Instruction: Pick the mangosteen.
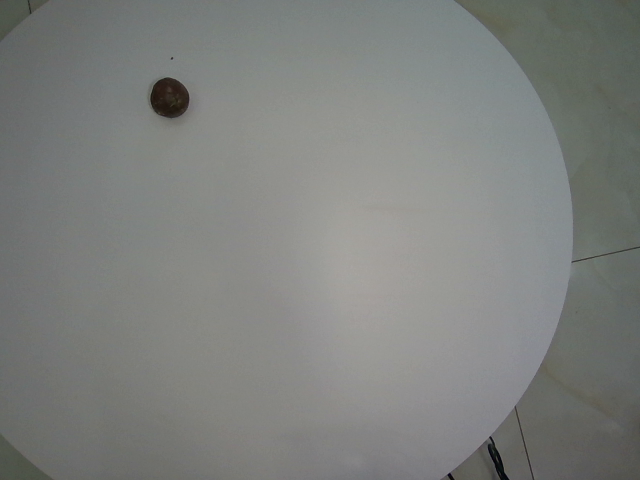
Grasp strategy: vertical